Question: What was observed in the imaging?
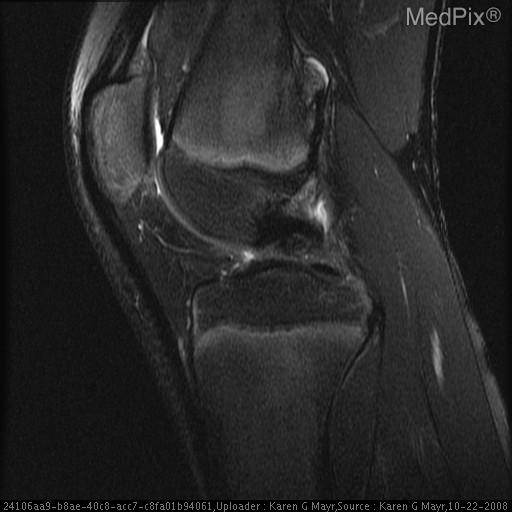
Answer: The imaging shows No evidence of arthrosis, fracture, avascular necrosis, or bone marrow edema.  There is a bony exostosis in the posteromedial aspect of the posterior distal femoral metaphysis with contiguous marrow.  The exophytic mass is well defined and measures 2-3mm.  It has increased T2 singal. The image and history is consistant with osteochondroma.

There is no evidence of meniscal or ligament tears. Distal femur with posterior exostosis demonstrating contiguity with medullary cavity.  High T2 'cap' signal at distal aspect of exostosis..